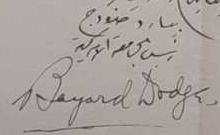
Signature of: bayard dodge